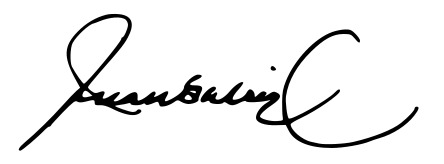
Signature of: juan gabriel